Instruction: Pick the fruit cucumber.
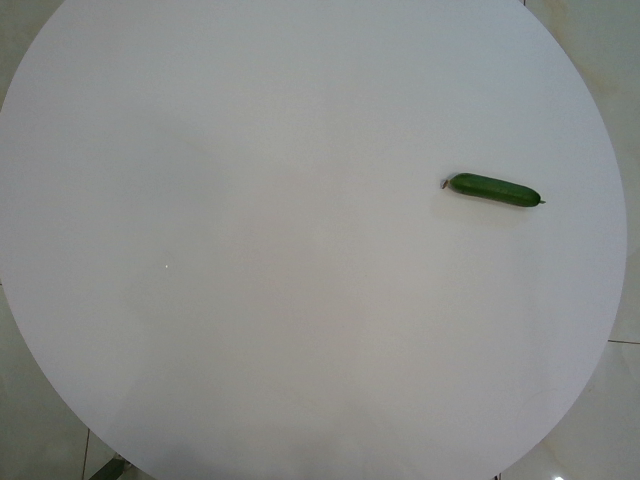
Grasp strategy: vertical